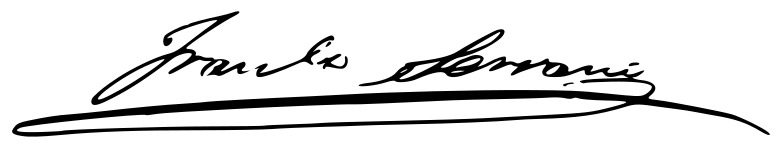
Signature of: francisco serrano 1st duke of la torre